Question: Talk about the condition:
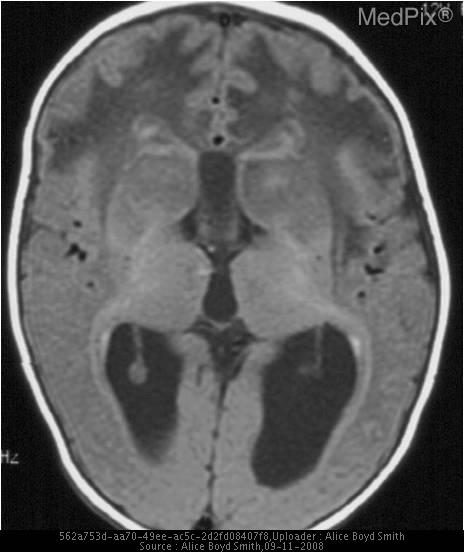
Answer: The disease is discussed as: Alexander's disease (AD), also called "Rosenthal Fiber Encephalopathy" and "fibrinoid  leukodystrophy" is an uncommon neurodegenerative disease.  Both childhood and adult types have been described.  It is caused by a mutation in the GFAP gene (Glial Fibrillary Acidic Protein).  PMID: 16505300http://www.neurology.org/cgi/content/abstract/66/4/494

Early  presentation  (first  weeks of age),  macrocephaly,  failure  to  achieve  milestones,  progressive  spastic  quadriparesis,  intellectual  failure,  early  death  (infancy,  childhood),  low  density  in  frontal  white  matter  =>  extends  posteriorly  and  into  internal  capsule,  enhancement  of  tips  of  frontal  horns,  prolonged  T1  and  T2  in  frontal  regions  =>  progresses  posteriorly  to  parietal  and  the  internal  and  external  capsules,  frankly  cystic  changes  occur  late  with  marked  atrophy  of  the  corpus  callosum.

The adult-onset disease (AOAD) also affects the medulla oblongata and the upper cervical spinal cord.

=====================================================
Can MRI diagnose adult-onset Alexander Disease?
"Atrophy and changes in signal intensity in the medulla oblongata and upper cervical spinal cord were present in 11 of 11 cases and were the diagnostic features." PMID: 18388212 http://www.ajnr.org/cgi/content/abstract/29/6/1190

http://www.ncbi.nlm.nih.gov/sites/entrez?Db=pubmed&DbFrom=pubmed&Cmd=Link&LinkName=pubmed_pubmed&LinkReadableName=Related%20Articles&IdsFromResult=18388212&ordinalpos=1&itool=EntrezSystem2.PEntrez.Pubmed.Pubmed_ResultsPanel.Pubmed_RVAbstract

=====================================================
http://www.ncbi.nlm.nih.gov/entrez/query.fcgi?db=pubmed&cmd=Display&dopt=pubmed_pubmed&from_uid=9492095&tool=ExternalSearch'>http://www.ncbi.nlm.nih.gov/entrez/query.fcgi?db=pubmed&cmd=Display&dopt=pubmed_pubmed&from_uid=9492095&tool=ExternalSearch

=====================================================
http://www.ncbi.nlm.nih.gov/entrez/query.fcgi?db=pubmed&
http://www.vetpathology.org/cgi/content/full/43/6/1025